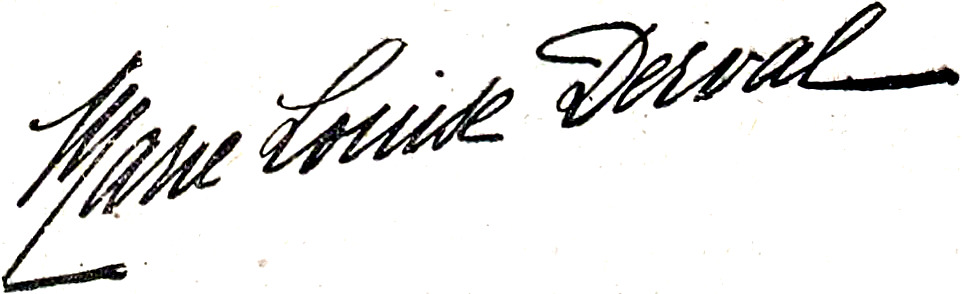
Signature of: marie louise derval